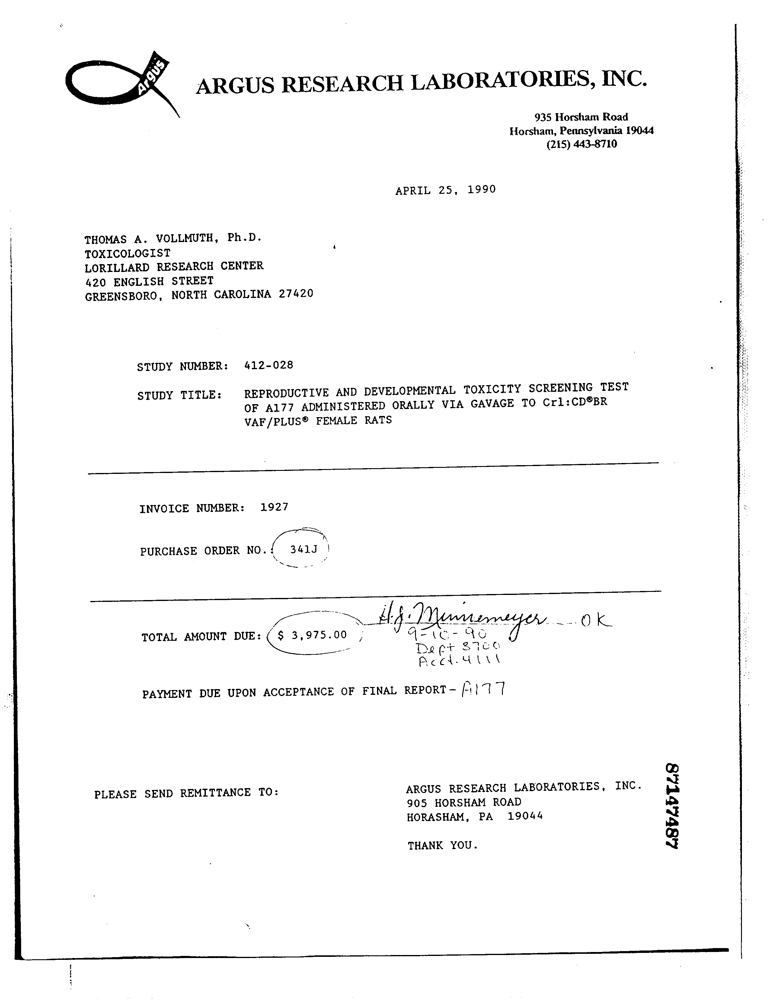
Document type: Invoice